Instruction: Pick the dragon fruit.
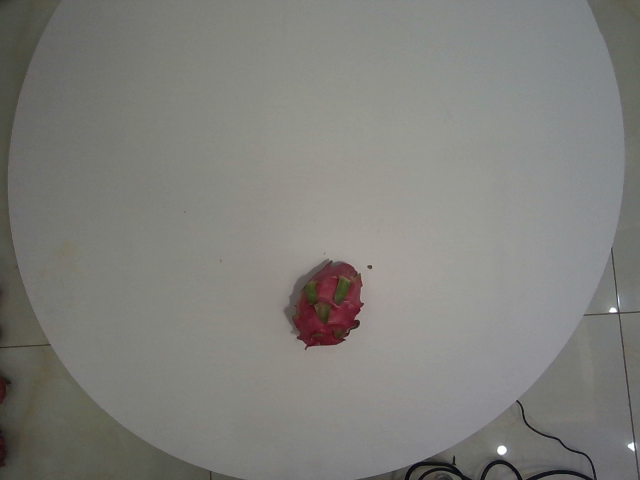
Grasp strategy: vertical